Question: What might the diagnosis be?
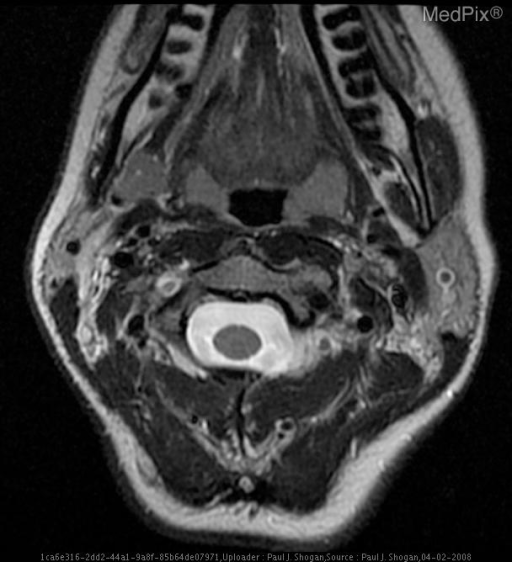
Answer: The possible diagnosis includes Dissection
Racemose Capillary Telangiectasia.